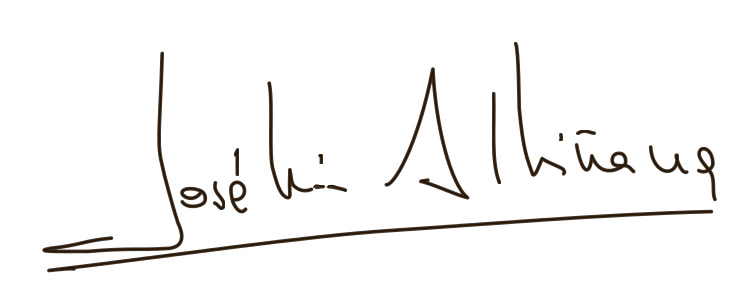
Signature of: josep lluís albiñana